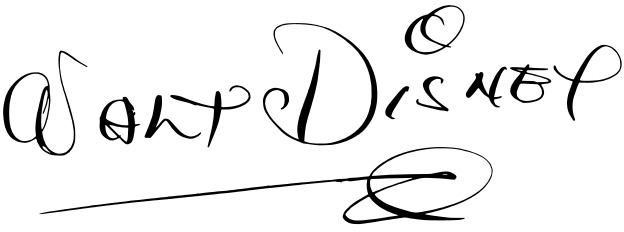
Signature of: walt disney